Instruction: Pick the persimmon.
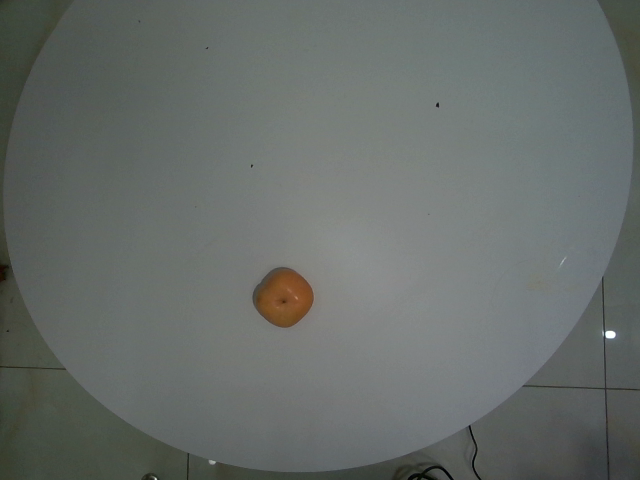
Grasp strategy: vertical